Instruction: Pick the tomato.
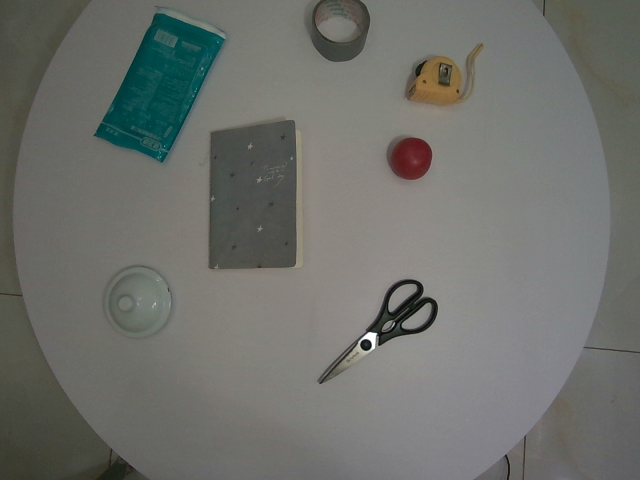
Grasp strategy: vertical